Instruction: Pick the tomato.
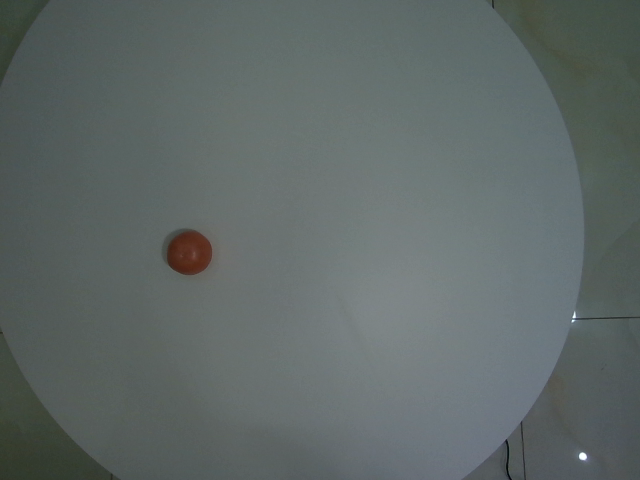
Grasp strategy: vertical